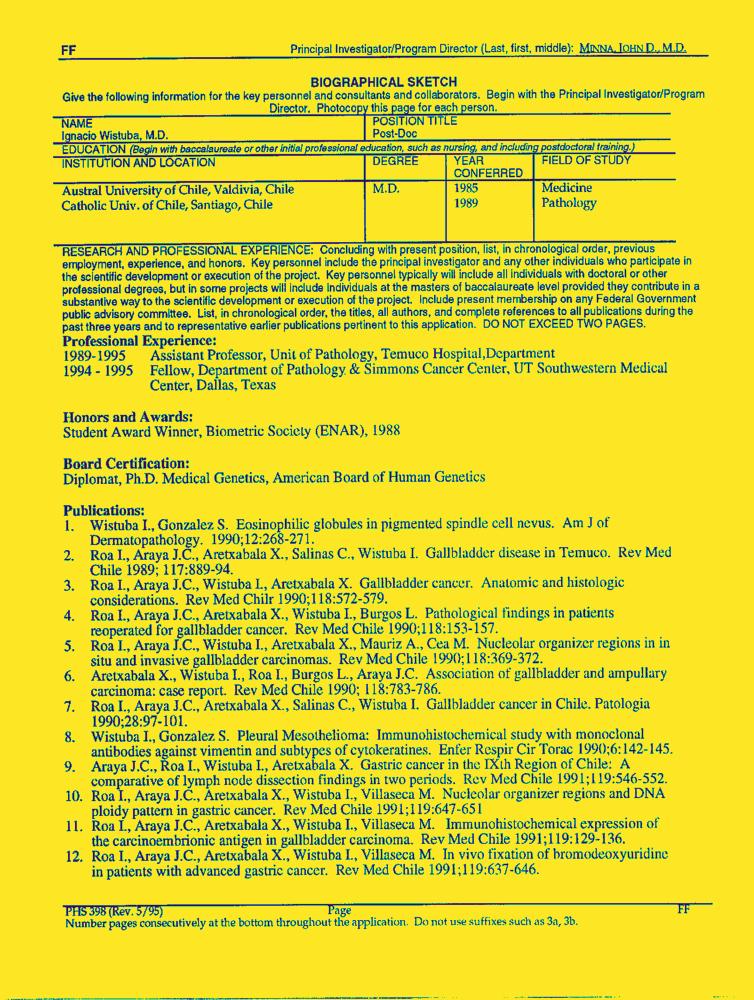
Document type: Resume-Doc